Question: What is the potential diagnosis?
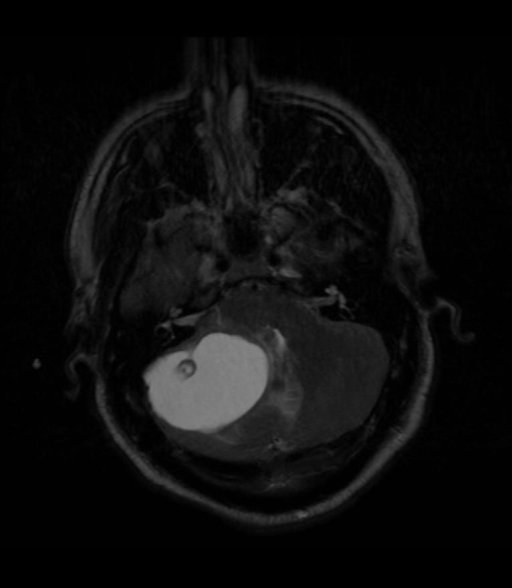
Answer: The possible diagnosis includes DDx for cyst with mural nodule:
Hemangioblastoma (cerebellar hemisphere)
Juvenile Pilocytic astrocytoma (pediatric)
Pilocystic Xanthoastrocytoma.